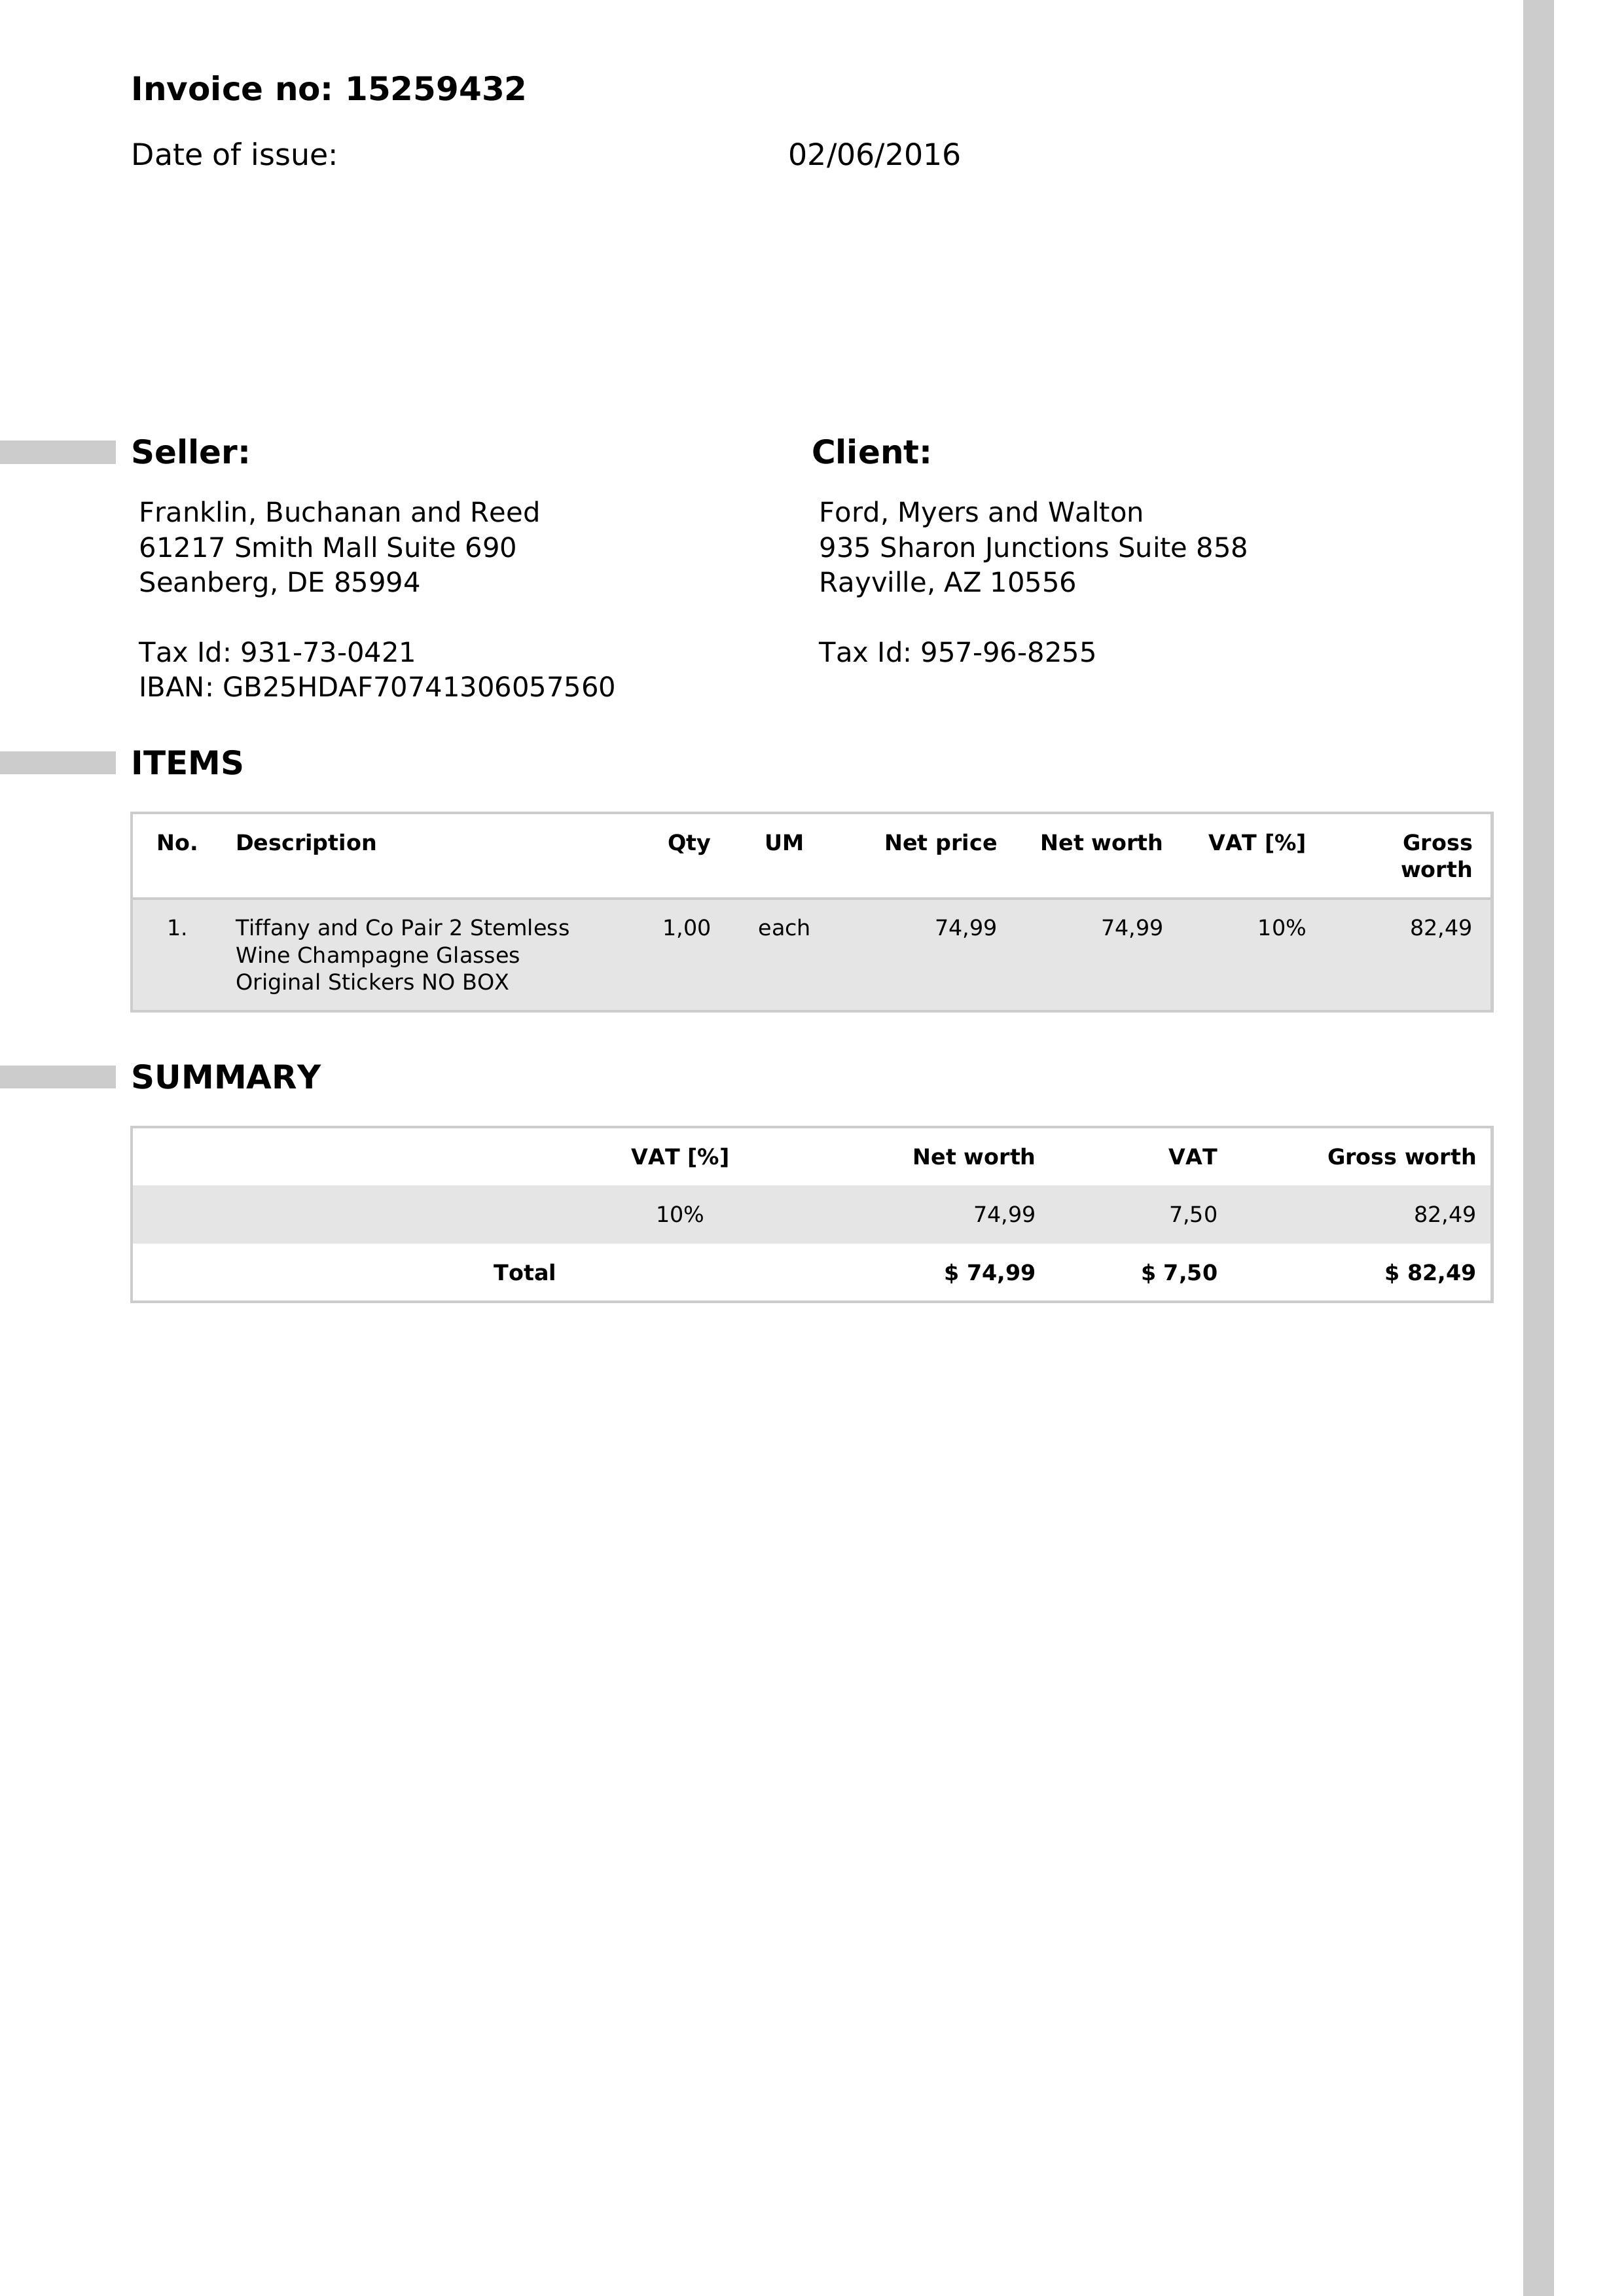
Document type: Invoice